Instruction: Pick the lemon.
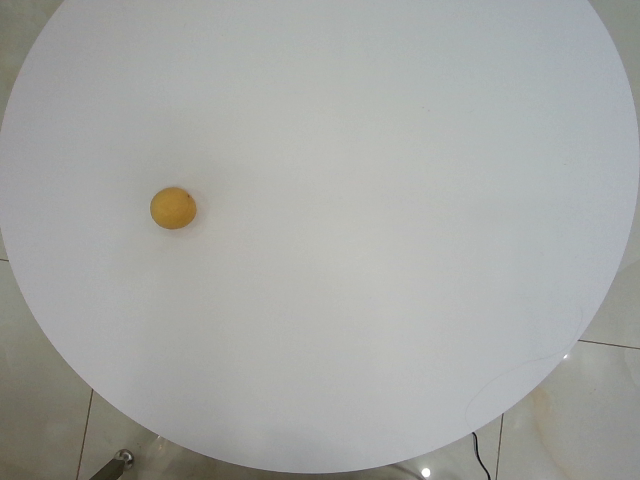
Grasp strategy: vertical